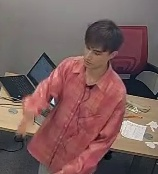
Транскрипция: Your turn. Who is it? He is wearing a shirt and trousers. Shirts and trousers? Yeah, shirt and... So what is his name? Nick. I don't know.
Категория: Коммуникативные модальности
Подкатегория: Невербальное; Паравербальное
Описание действия: Педагог подходит к доске, указывает на персонажа и просит его описать, используя вопросительную восходящую интонацию и вызывая смех учеников с помощью своих комментариев.
Контекст и комментарии: 1. Контекст ДО: ученики выполнили задание в группах и перешли к его проверке. 2. Реакция ПОСЛЕ: ученики внимательно следят за действиями учителя на доске и проверяют свои ответы. 3. Педагогический смысл: действие эффективно, так как педагог использует вопросительную восходящую интонацию, которая в устной речи сигнализирует об открытом запросе на участие, а не о проверке знаний — это снижает тревожность и поддерживает благоприятную среду. Вызванный смех свидетельствует о снижении психологического барьера и включении позитивной эмоциональной окраски в процесс рефлексии над заданием.